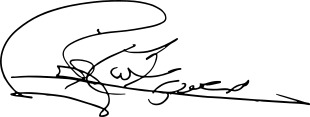
Signature of: masoud pezeshkian